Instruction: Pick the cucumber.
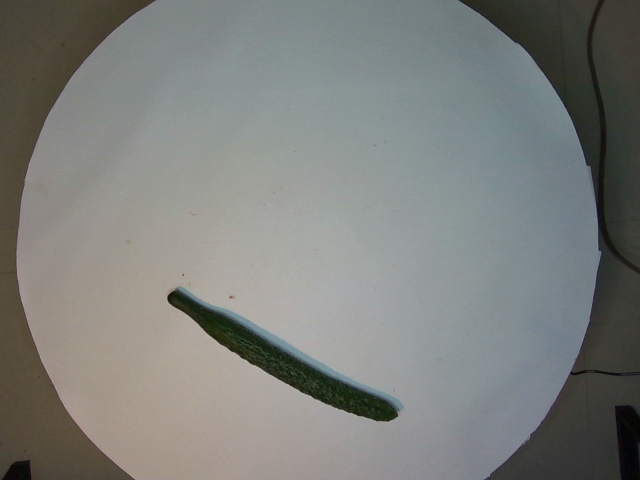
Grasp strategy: vertical